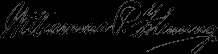
Signature of: williamina fleming